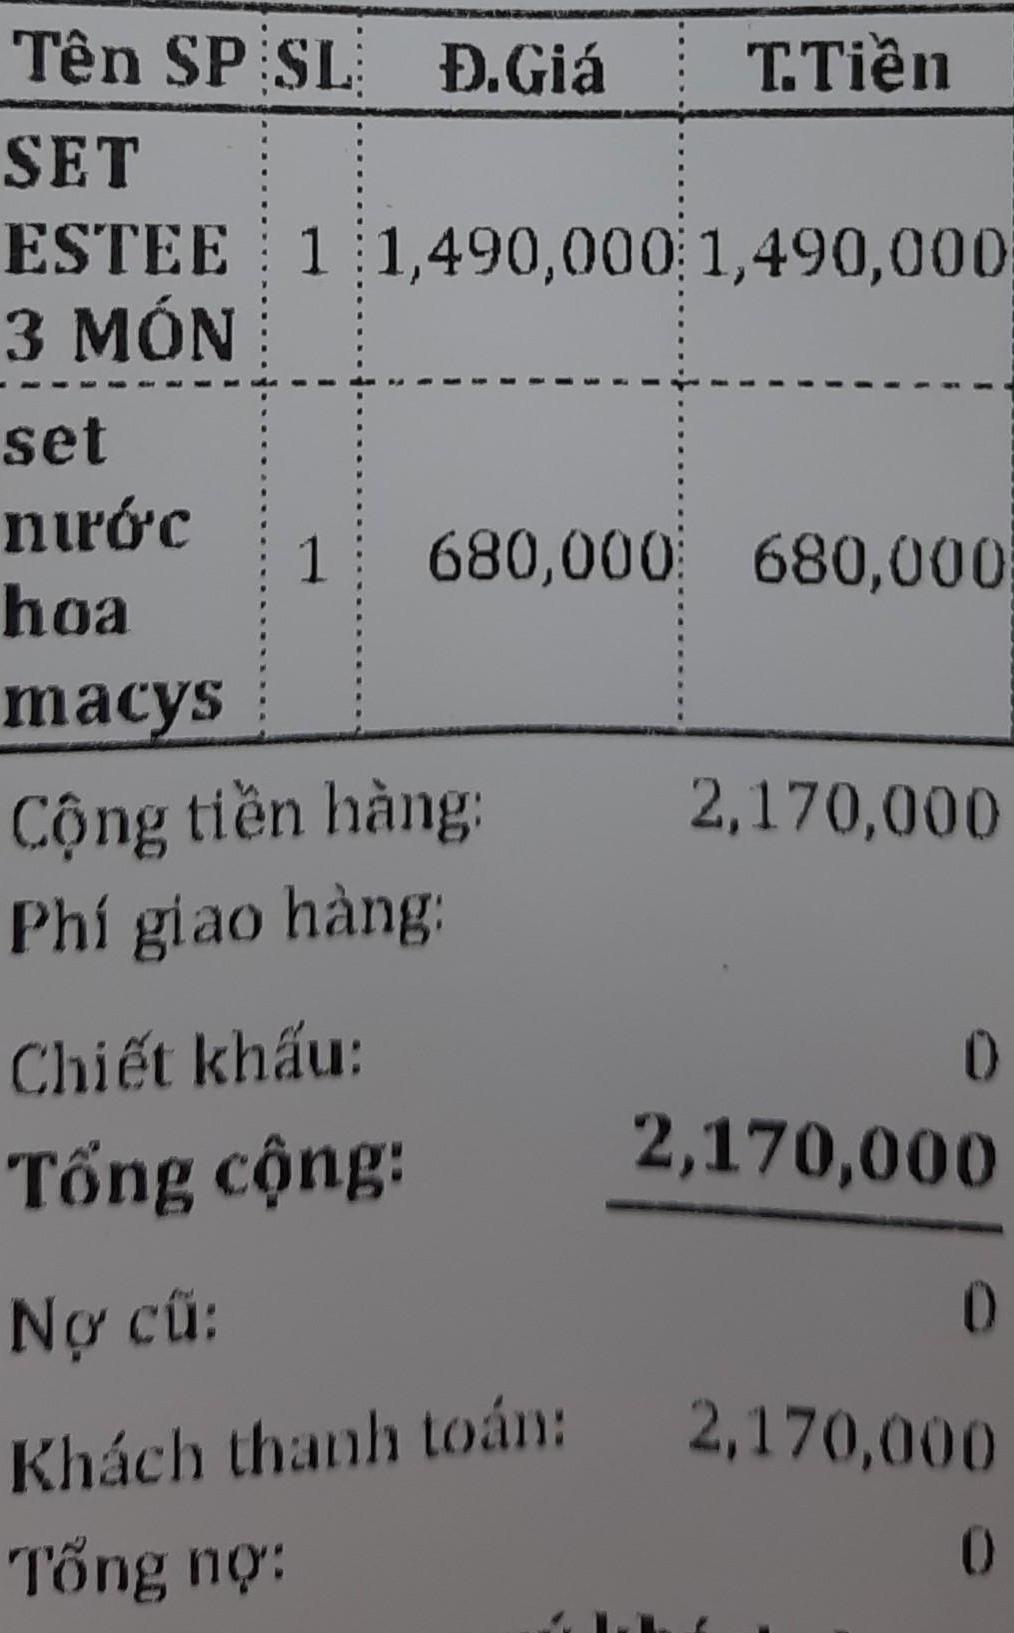
<table>
<tr>
<th>Tên SP</th>
<th>SL</th>
<th>Đ.Giá</th>
<th>T.Tiền</th>
</tr>
<tr>
<td>SET ESTEE 3 MÓN</td>
<td>1</td>
<td>1,490,000</td>
<td>1,490,000</td>
</tr>
<tr>
<td>set nước hoa macys</td>
<td>1</td>
<td>680,000</td>
<td>680,000</td>
</tr>
</table>

Cộng tiền hàng: 2,170,000
Phí giao hàng:
Chiết khấu: 0
Tổng cộng: 2,170,000
Nợ cũ: 0
Khách thanh toán: 2,170,000
Tổng nợ: 0